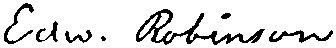
Signature of: edward robinson